Question: What is the suspected problem?
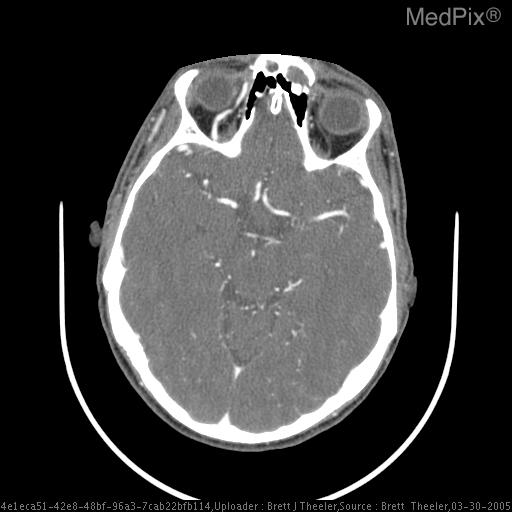
Answer: The findings suggest CT with contrast shows an enlarged R parasellar region consistent with an ICA aneurysm, and abnormal vasculature filling with contrast in the R posterior fossa.  The R Carotid angiogram shows a large, cavernous ICA aneurysm.  The angiogram also shows that this aneurysm is draining into the cavernous sinus.  The R superior opthalmic vein is engorged, and visible in the arterial phase.  The carotid cavernous fistula is also draining posteriorly into the transverse and sigmoid sinuses (likely through the superior petrosal and inferior petrosal sinuses)which are also visible in the arterial phase of the angiogram.. Note the abnormality in the R orbit.  The superior opthalmic vein is enlarged.. The patient might have a history of 20 y/o male inside HUM-V when hit with an RPG (rocket propelled grenade)..